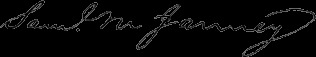
Signature of: samuel m janney